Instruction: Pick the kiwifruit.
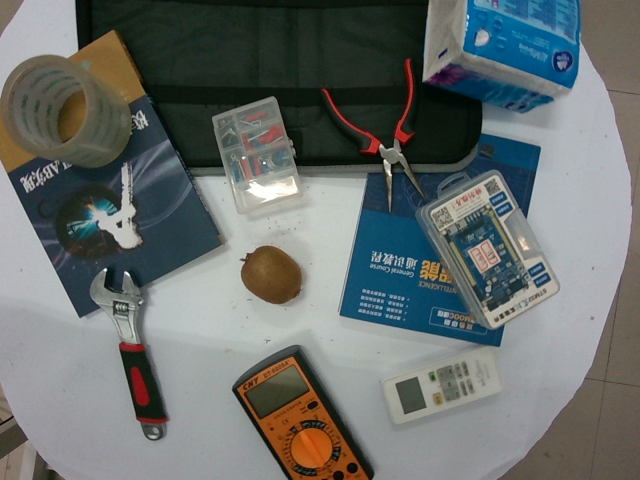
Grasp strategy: vertical